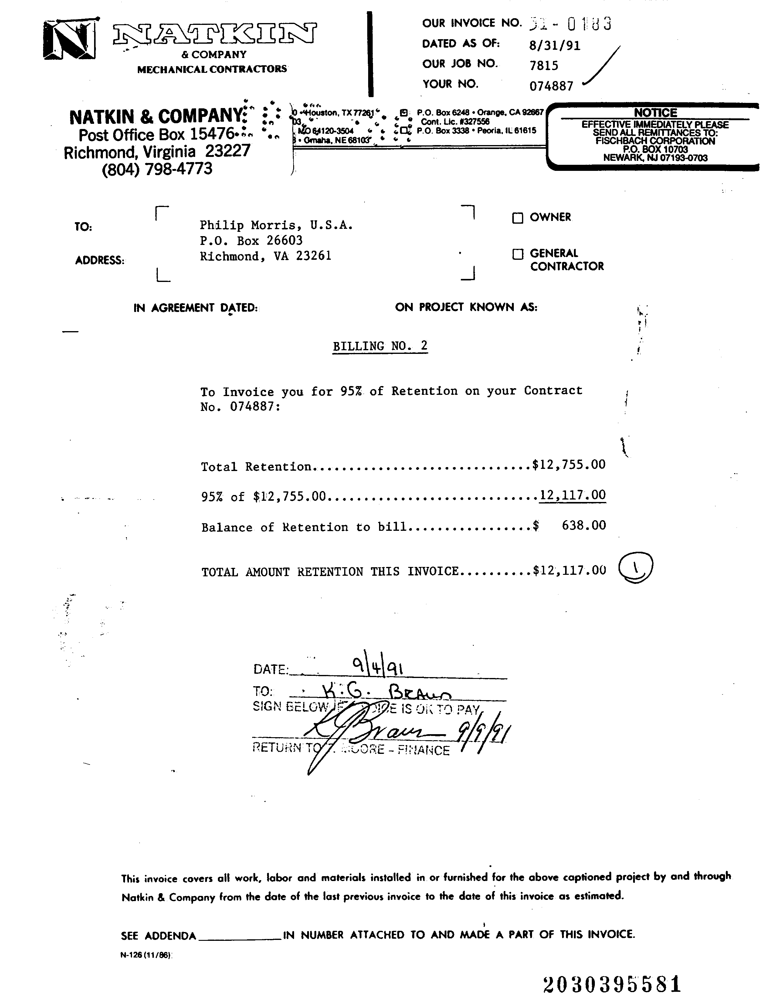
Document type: Invoice